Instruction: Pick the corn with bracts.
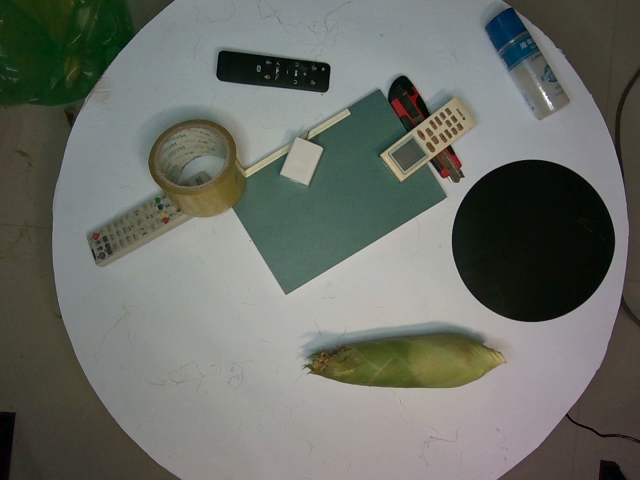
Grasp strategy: vertical